Question: Describe the condition in detail:
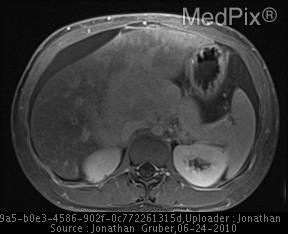
Answer: The disease is discussed as: NOTE:  Please EDIT the CATEGORY and LOCATION - Above

You may use the template below - or [Erase] for a blank page.

Lesion/Condition Name: Budd-Chiari Syndrome

Cell  of  Origin:

WHO  Grade(s):

Synonyms:

ICD-0 code:

Associations/Predisposing  Factors:Myeloproliferative disorders, pregnancy, malignancy, infection.

Common  Locations:Hepatic veins, Inferior Vena Cava.

Demographics:More common in women. Usually presents in third to fourth decade.

Gross  Morphology: Hepatomegaly, caudate lobe enlargement.

Gross  Appearance:Hepatomegaly, caudate lobe enlargement, ascites, inability to visualize hepatic veins and/or inferior vena cava.

Histology:Sinusoidal dilation, perivenular hemorrhage, hepatocyte necrosis, fibrosis, cirrhosis.

Special  Stains:

Radiology:Doppler ultrasonography, MRI, CT, venography.

Prognosis  and  Treatment:

Prognosis:
When the vein remains completely blocked, most people, if untreated, die of liver failure within 3 years. When the blockage is incomplete, life expectancy is longer but varies.

Treatment:
Anticoagulation with low-molecular weight heparin and/or warfarin.
TIPS procedure
Surgical intervention (portosystemic shunt).
Liver transplantation.